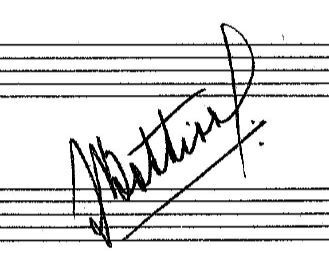
Signature of: josé antonio bottiroli